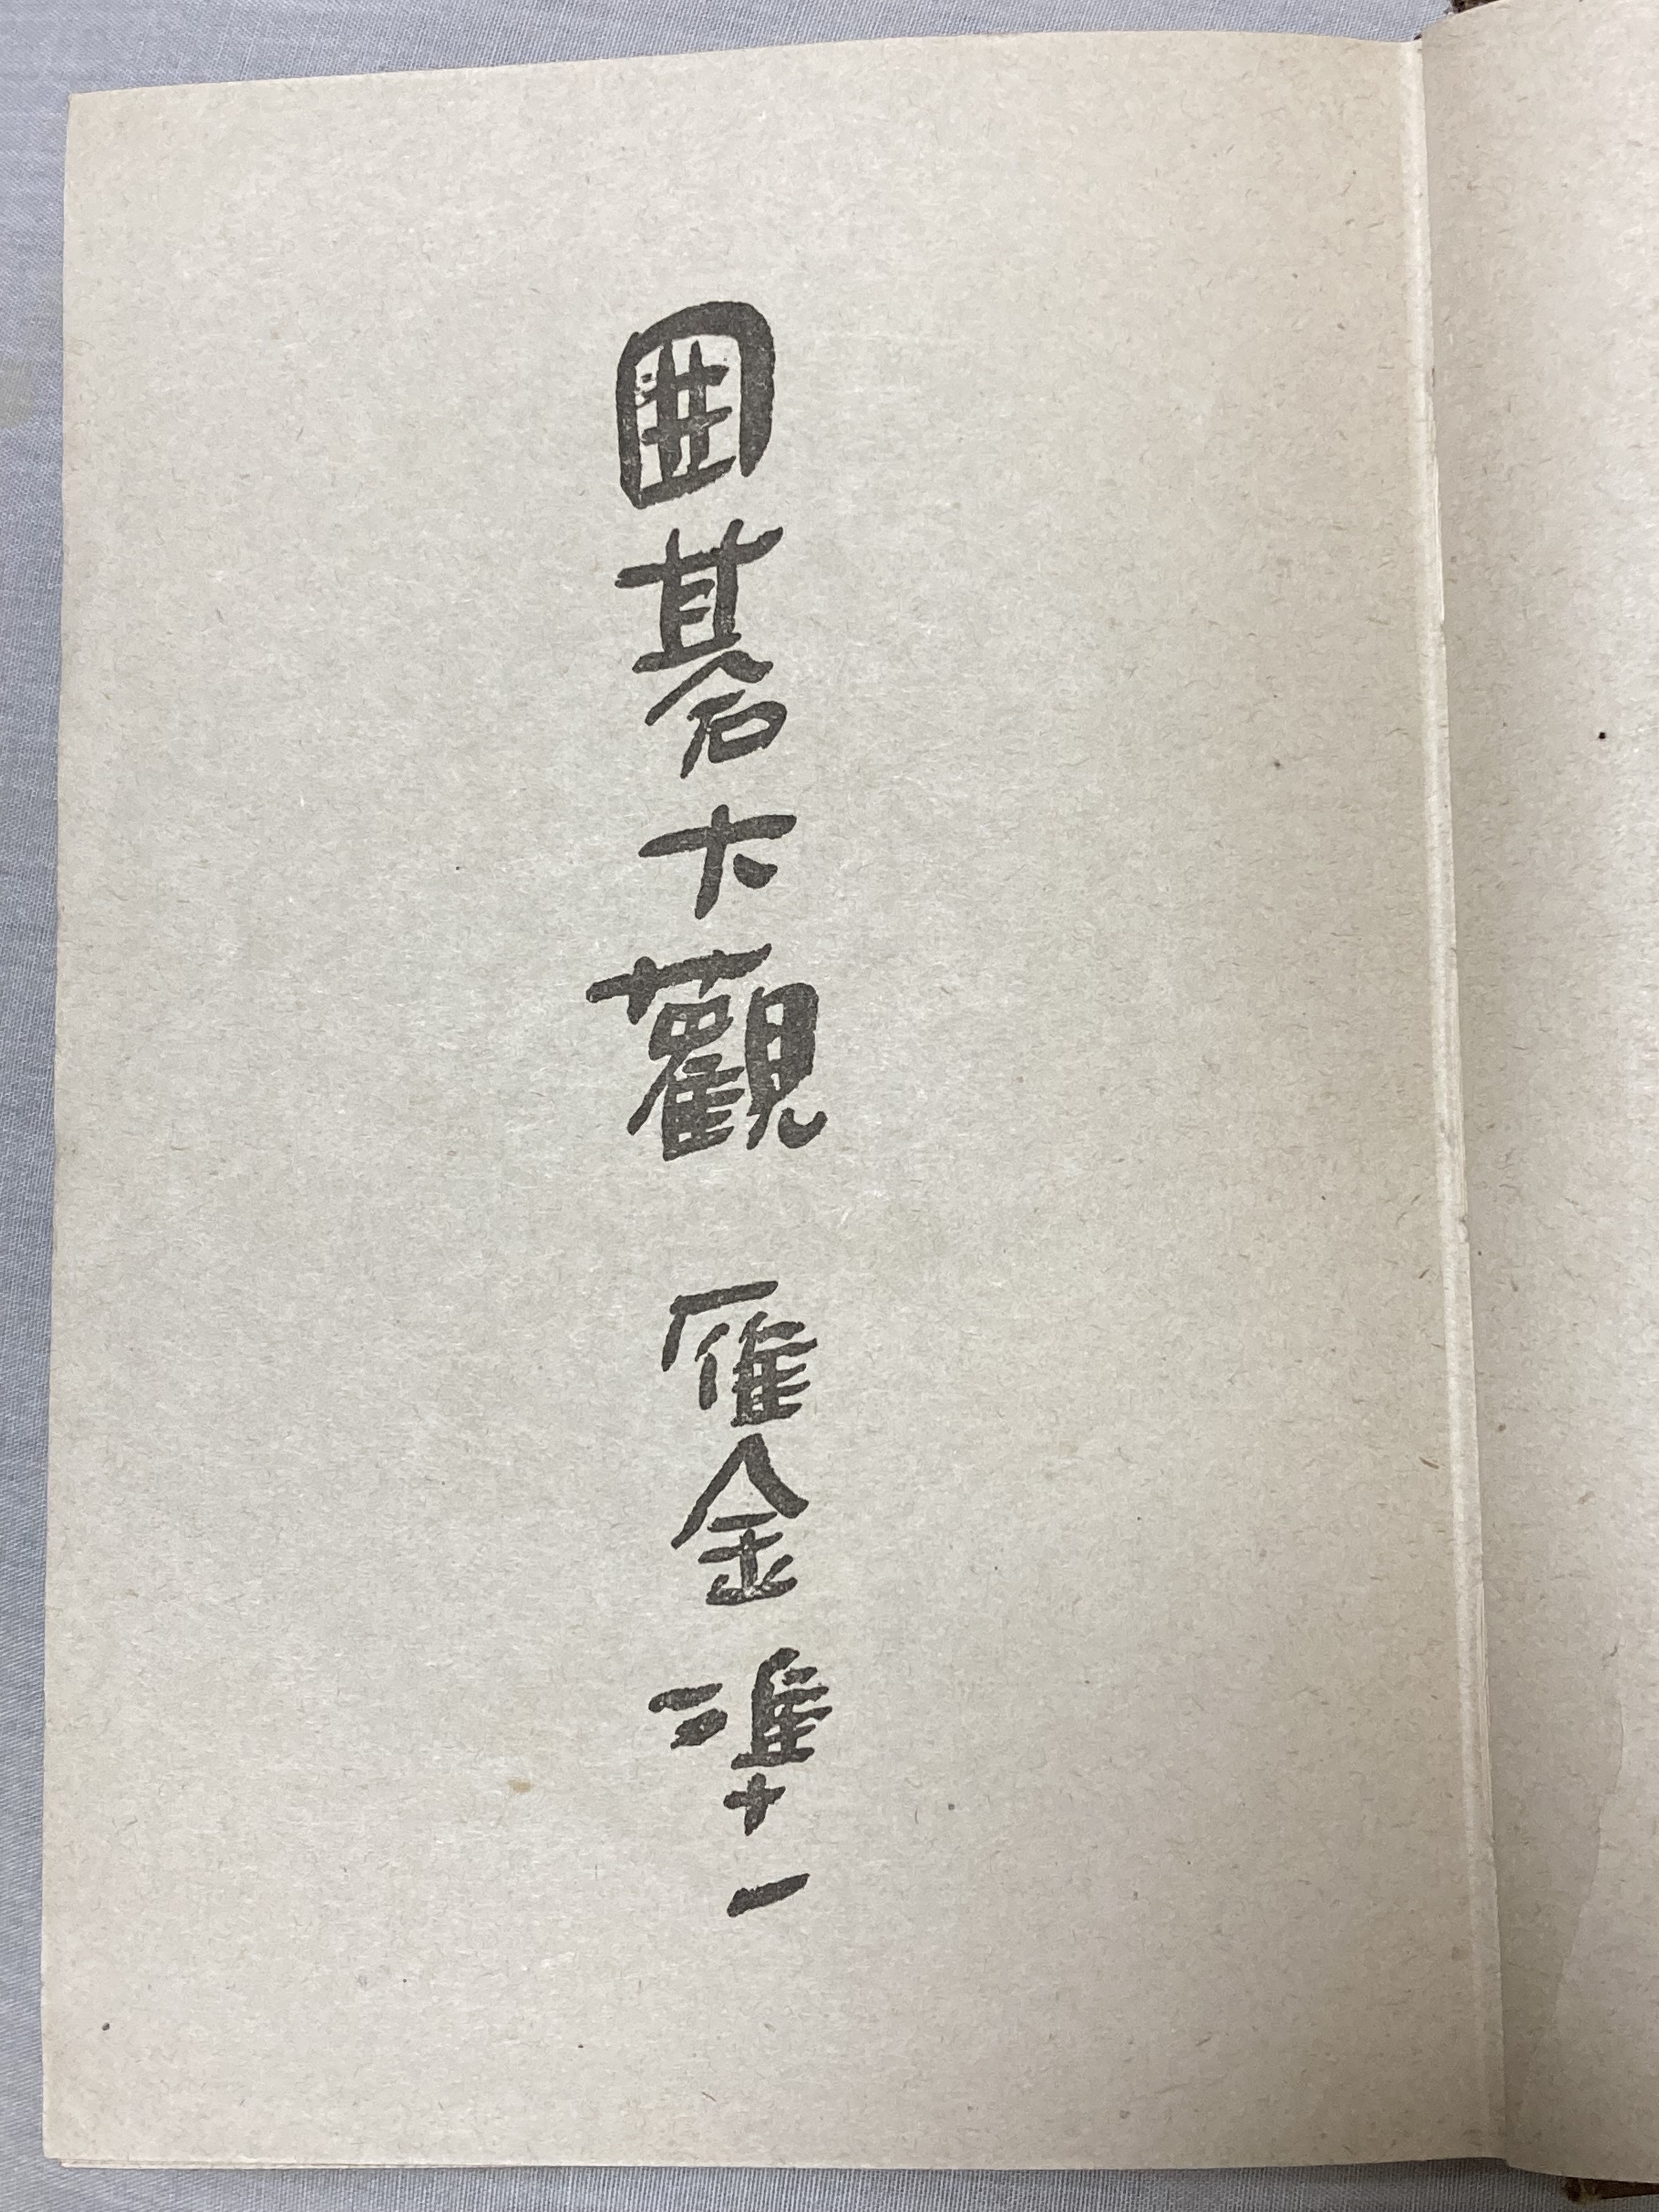
Signature of: karigane junichi